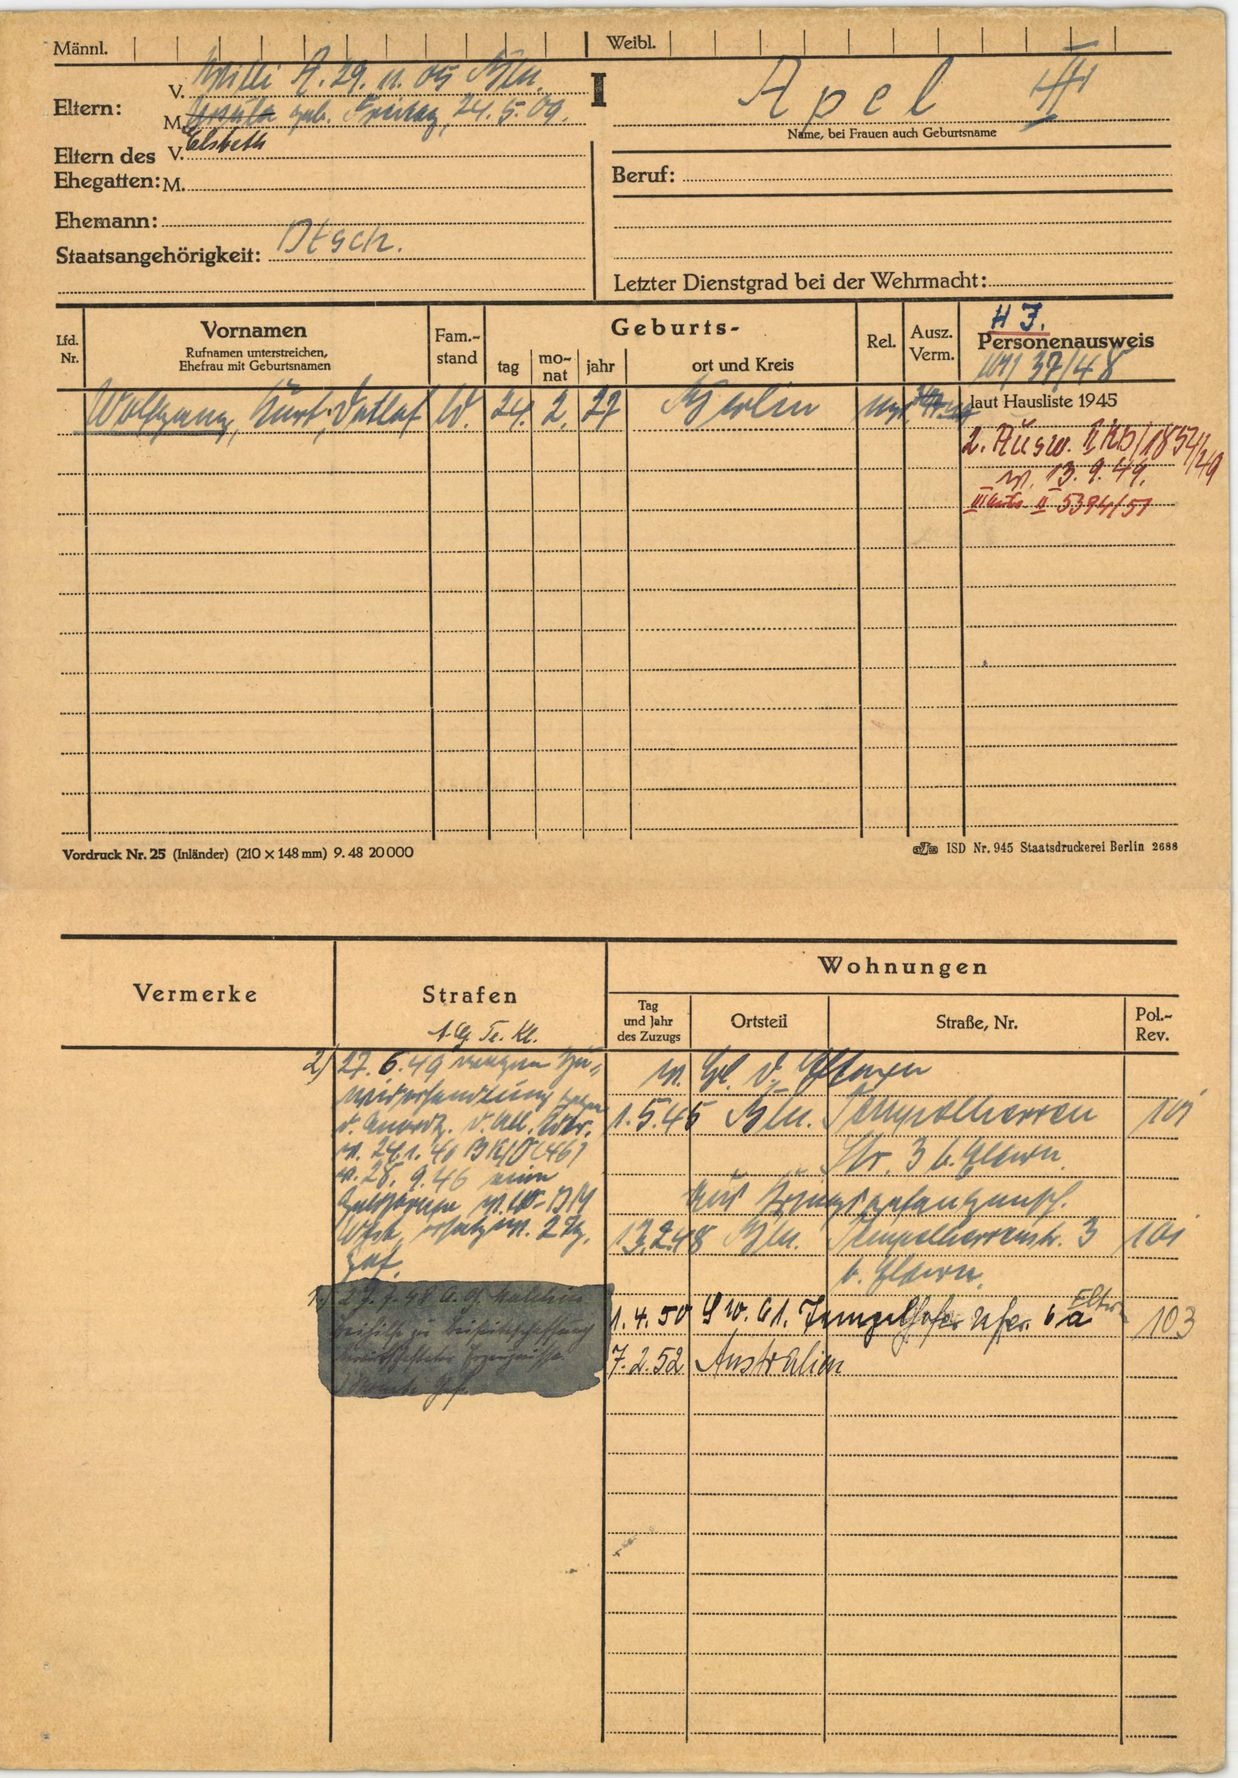
Apel